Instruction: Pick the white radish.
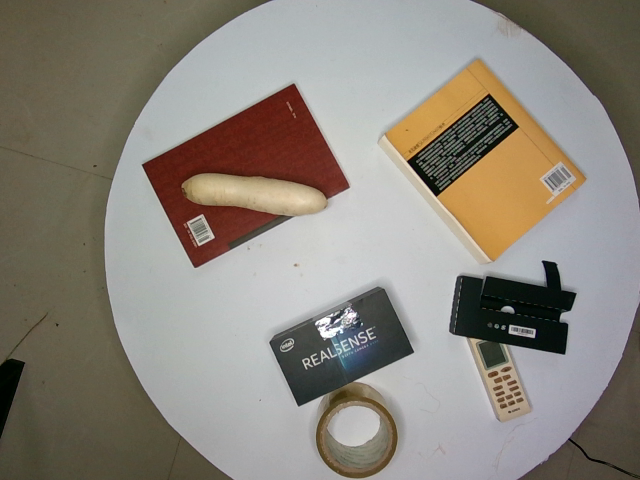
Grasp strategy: vertical